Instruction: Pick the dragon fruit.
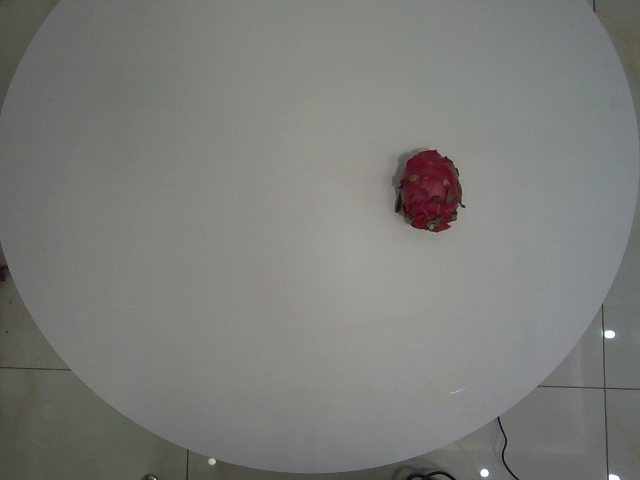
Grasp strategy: vertical